Question: What are the imaging findings?
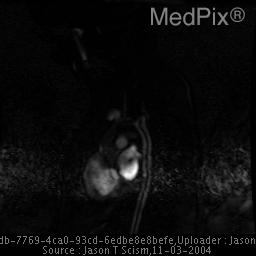
Answer: The imaging shows The study revealed a standard three-vessel arch with the brachiocephalic artery being the first great vessel, the left common carotid being the second vessel, and the left subclavian artery being the third vessel. Just proximal to the takeoff of the left subclavian artery is a significant web across the lumen of the aortic. This aortic web is seen to cause significant obstruction of flow through the aorta. A momentary delay was seen before blood flow was seen distal to the obstruction.  A central post-stenotic jet was seen traveling through the thoracic aorta to below the level of the diaphragm. No obvious collateral blood vessels are noted throughout the thoracic aorta. No other cardiac abnormalities were identified. Just proximal to the takeoff of the left subclavian artery is a significant web across the lumen of the aortic. This aortic web is seen to cause significant obstruction of flow through the aorta. A momentary was seen delay before blood flow was seen distal to the obstruction.  A central post-stenotic jet was seen traveling through the thoracic aorta to below the level of the hemidiaphragm. No obvious collateral blood vessels are noted throughout the thoracic aorta. No other cardiac abnormalities were identified..